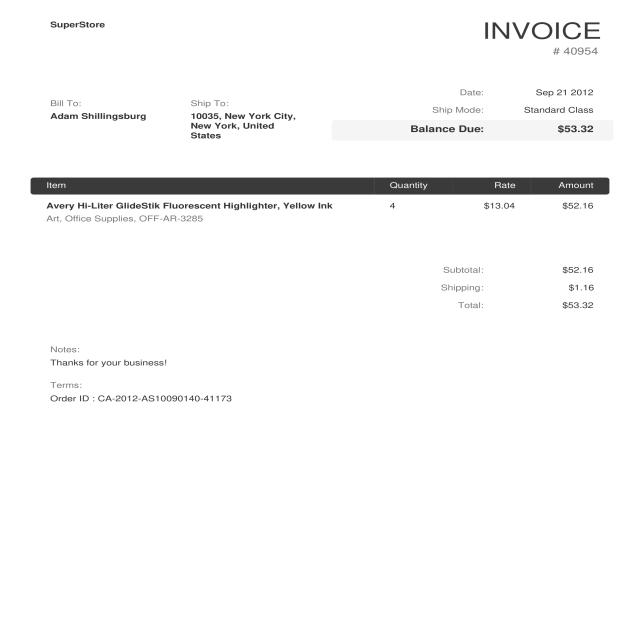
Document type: Invoice